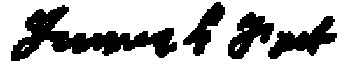
Signature of: james graham fair